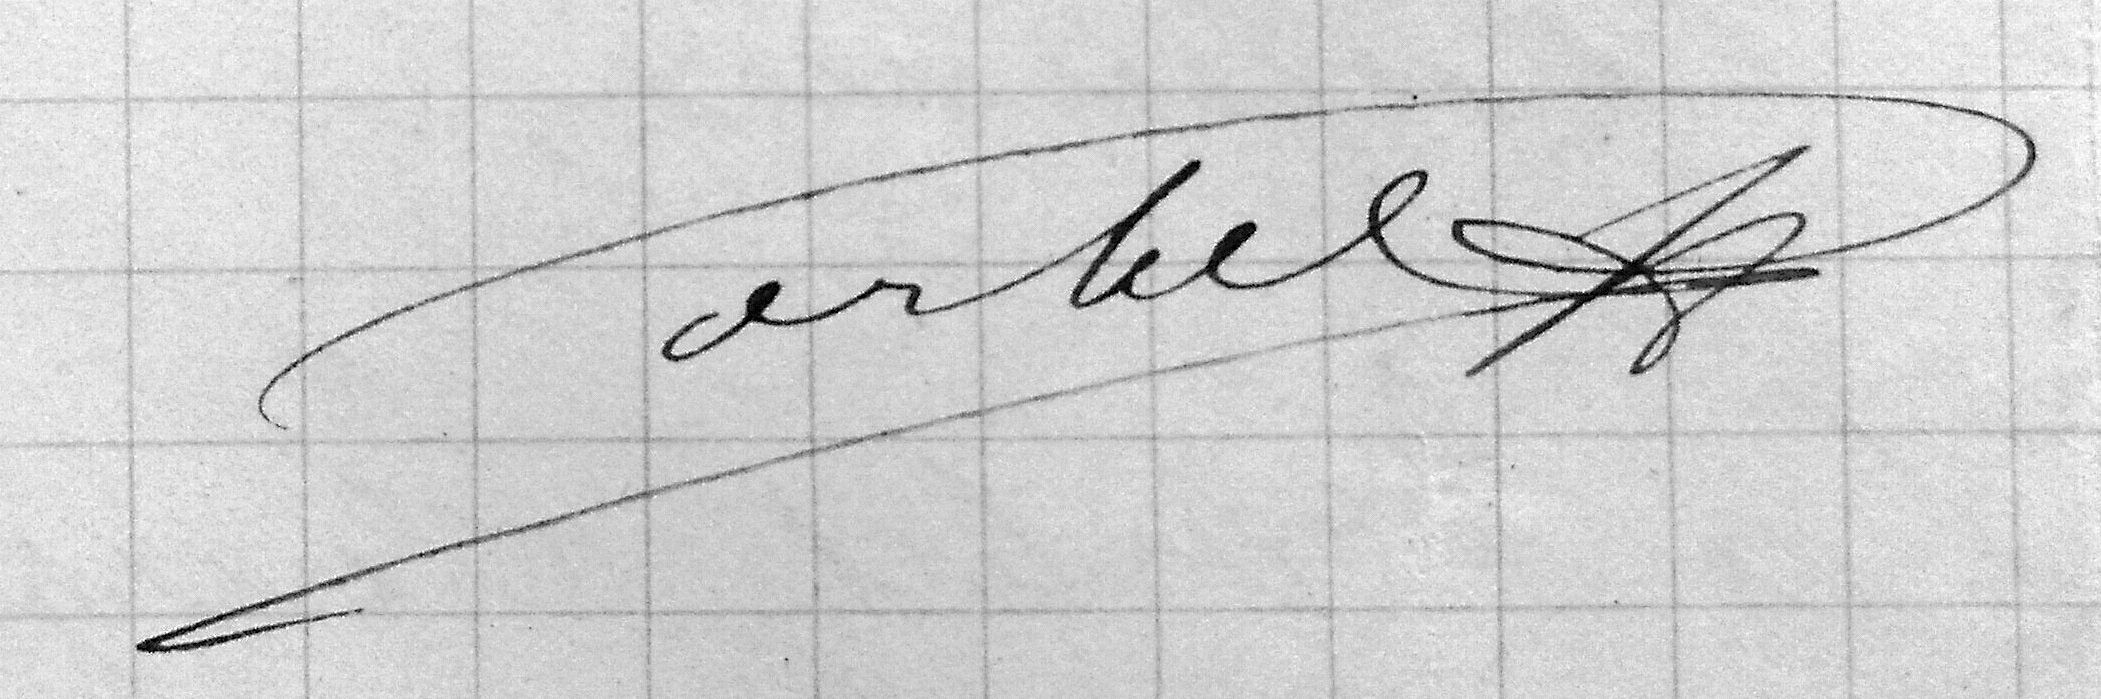
Signature of: jacques ange corbel